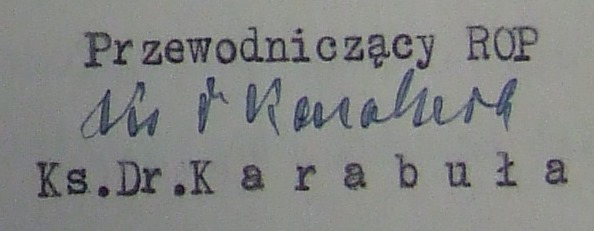
Signature of: franciszek karabuła